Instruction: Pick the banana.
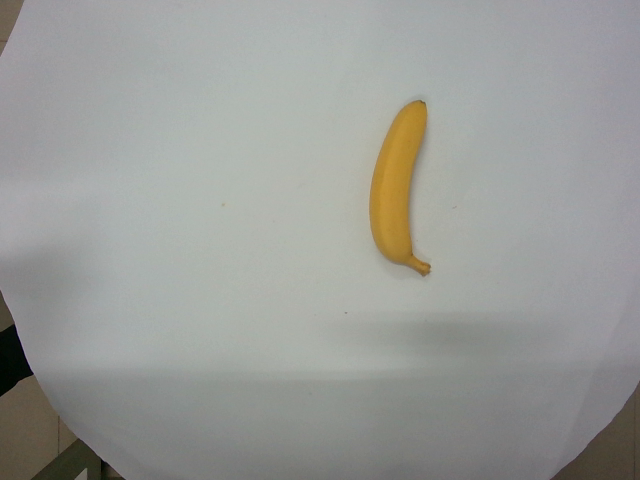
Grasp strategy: vertical